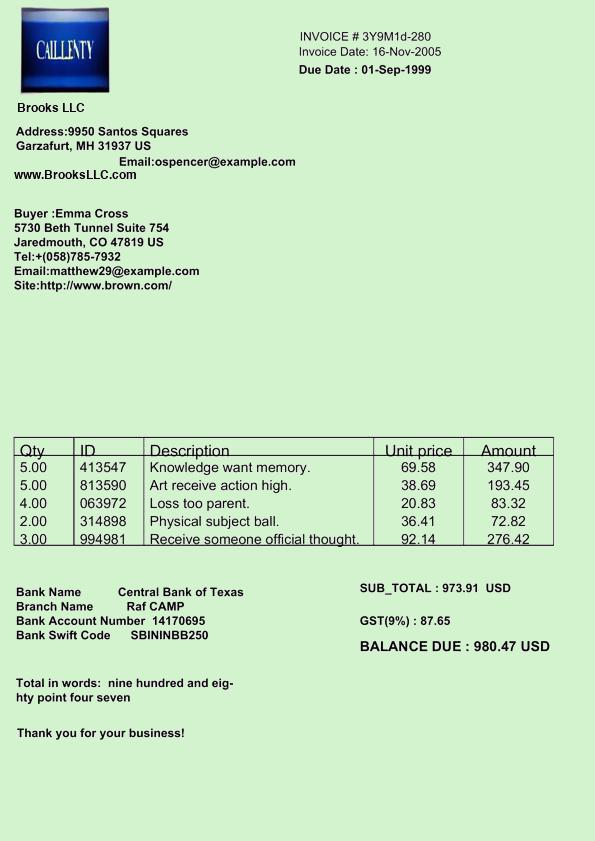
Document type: Invoice